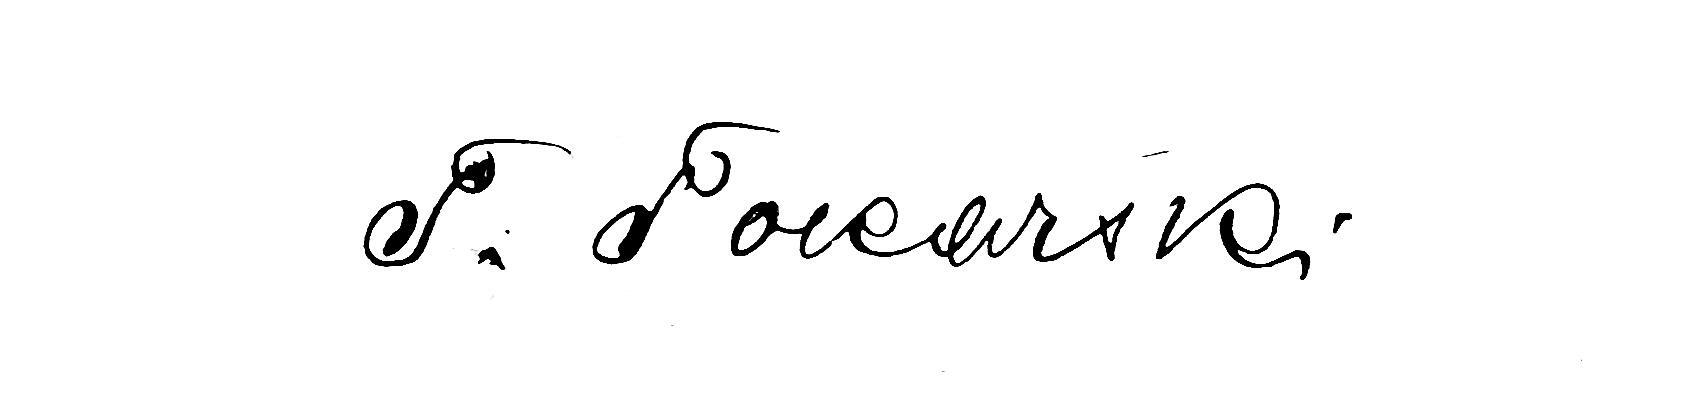
Signature of: tomasz tokarski